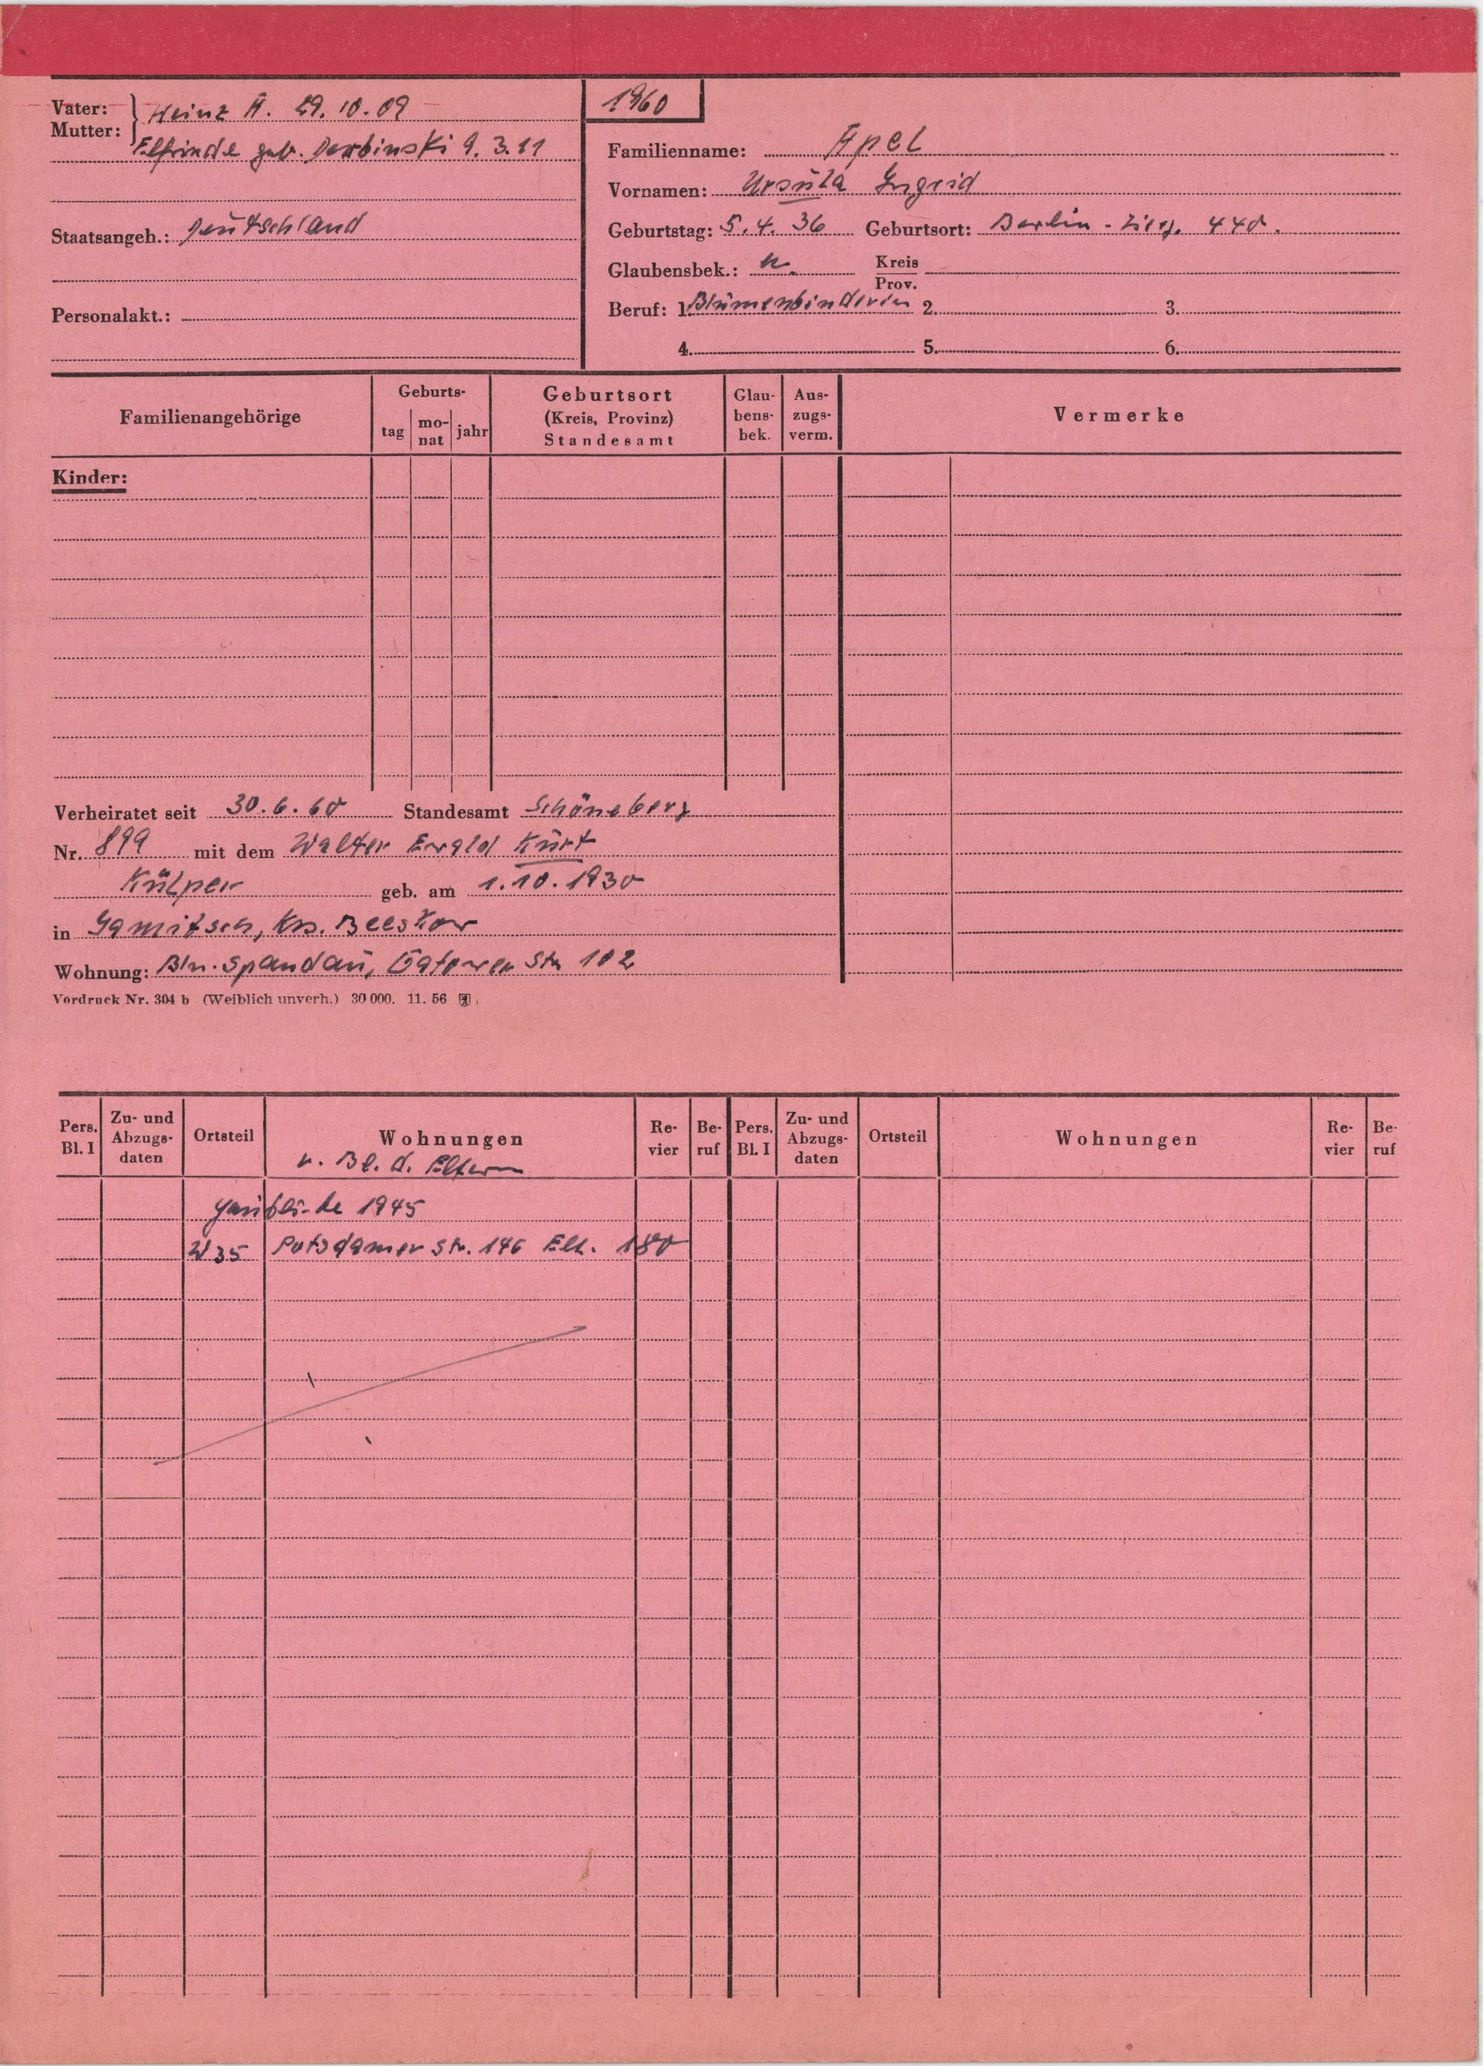
Apel